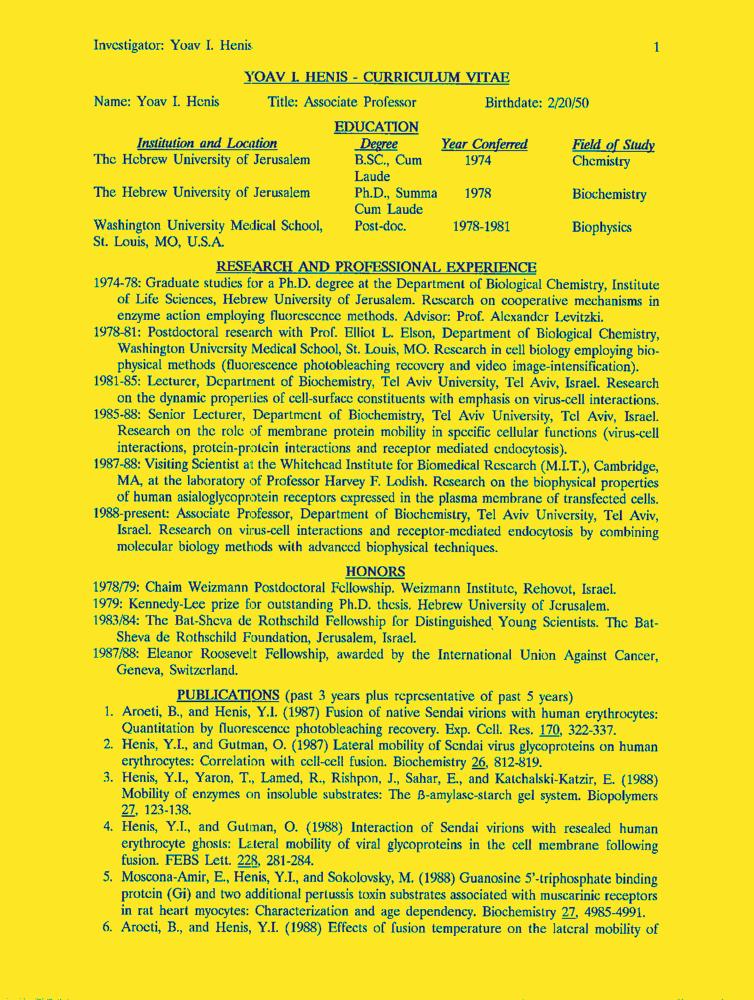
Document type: Resume-Doc